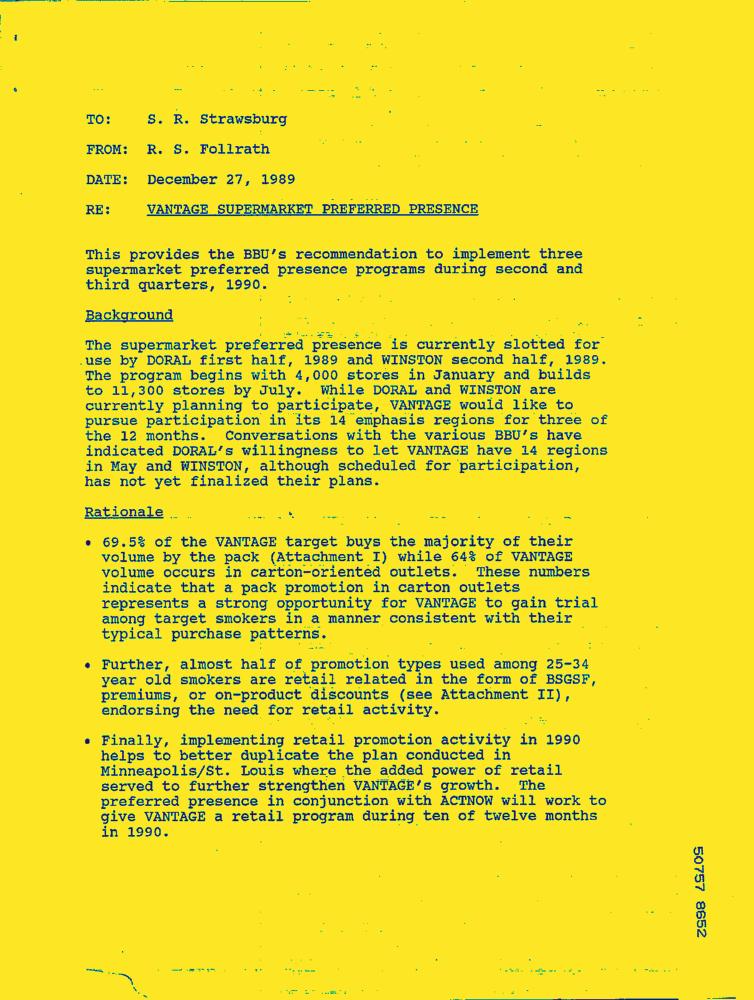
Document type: Letter-Doc